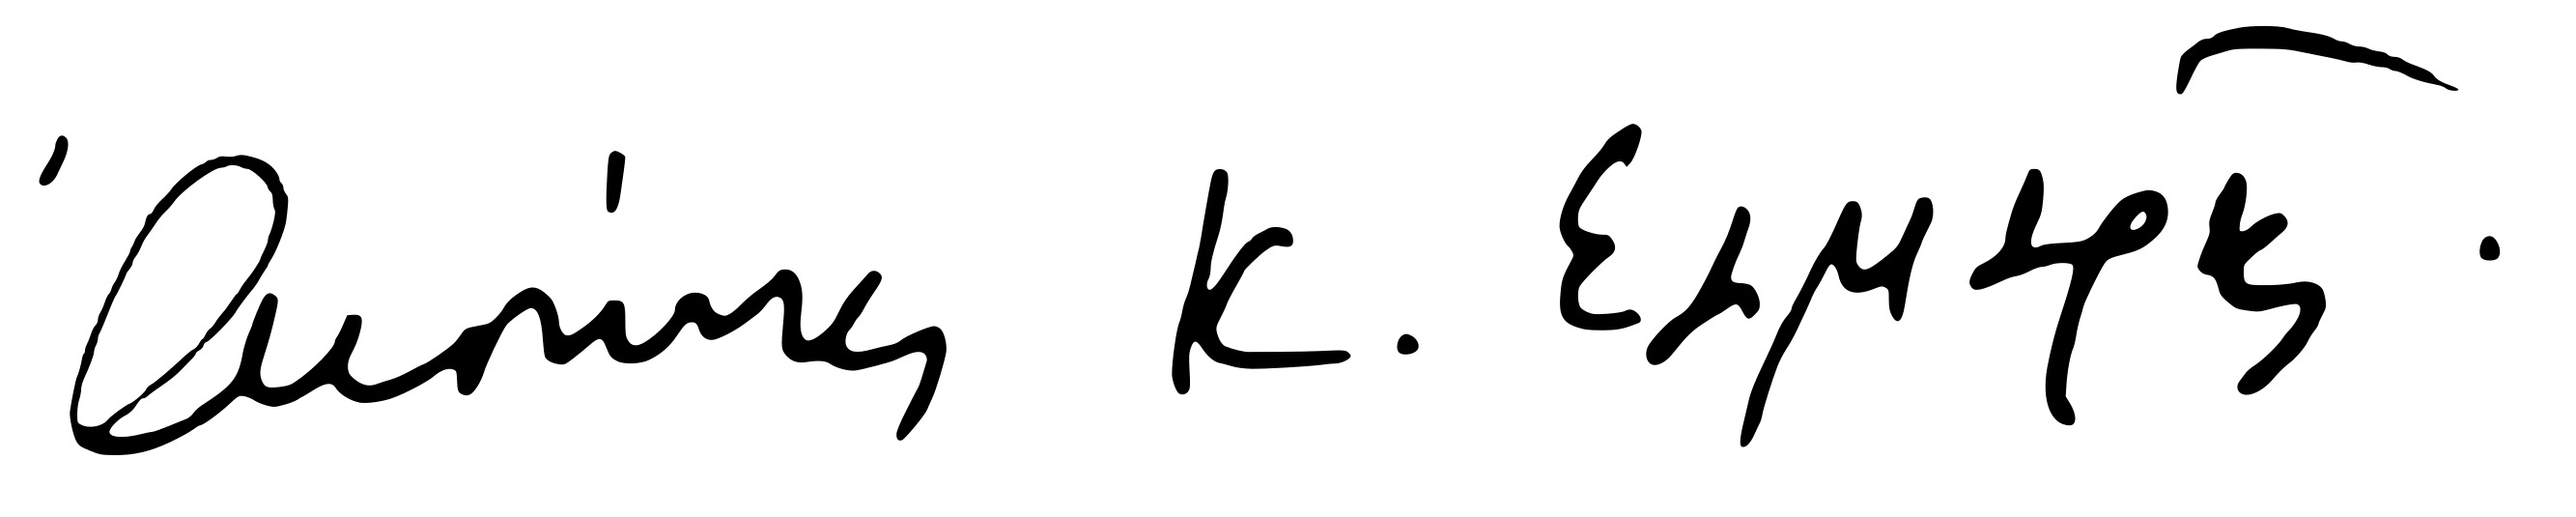
Signature of: antonis samaras